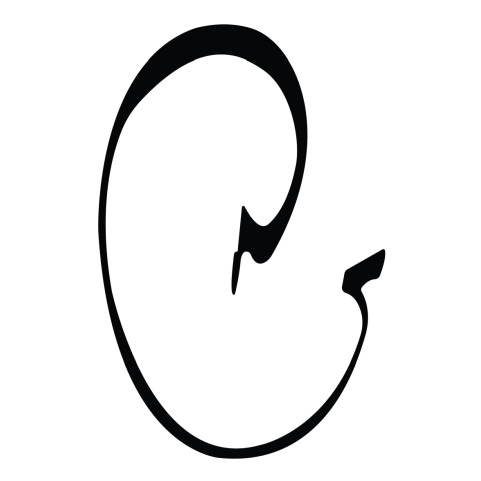
Signature of: ali babacan